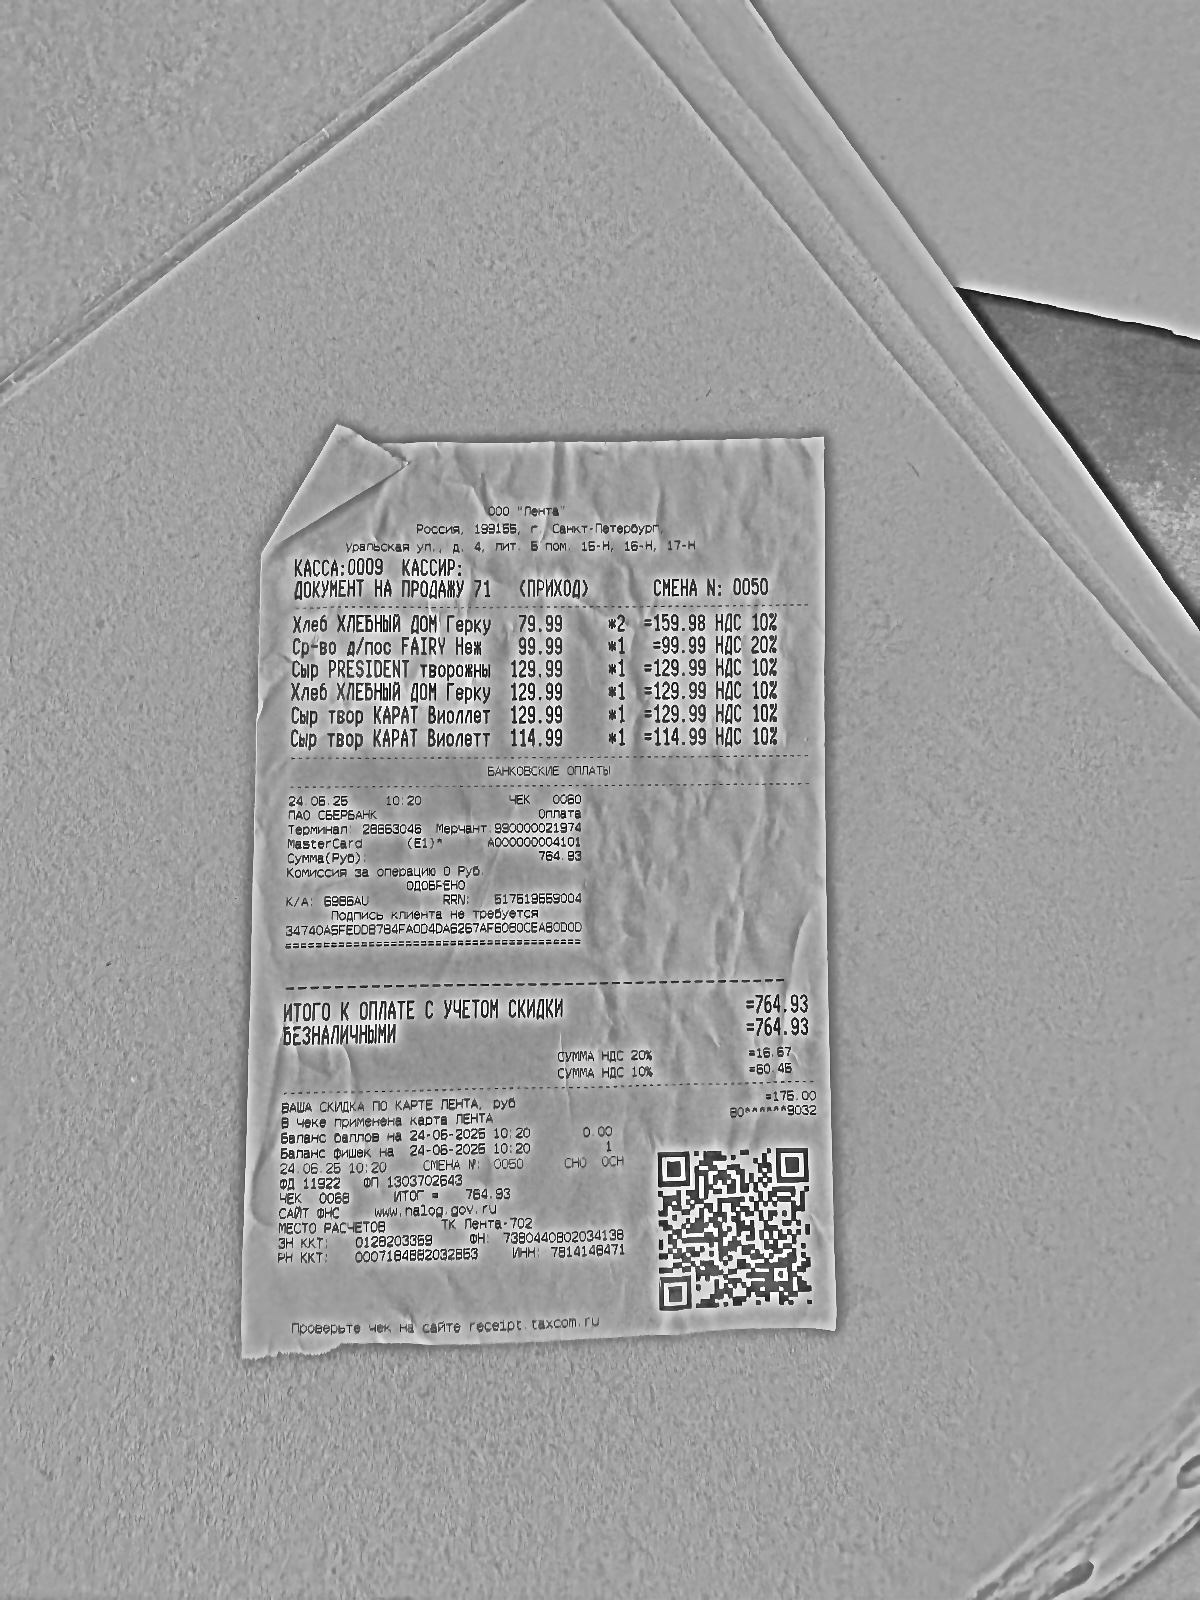
Продавец: ООО "Лента"
ИНН: 7814148471
Дата: 24.06.25
Товары: Хлеб ХЛЕБНЫЙ ДОМ Герку; Ср-во д/пос FAIRY Неж; Сыр PRESIDENT творожны; Хлеб ХЛЕБНЫЙ ДОМ Герку; Сыр твор КАРАТ Виоллет; Сыр твор КАРАТ Виолетт
Количество: 2; 1; 1; 1; 1; 1
Цена: 79.99; 99.99; 129.99; 129.99; 129.99; 114.99
Сумма: 159.98; 99.99; 129.99; 129.99; 129.99; 114.99
Итого: 764.93